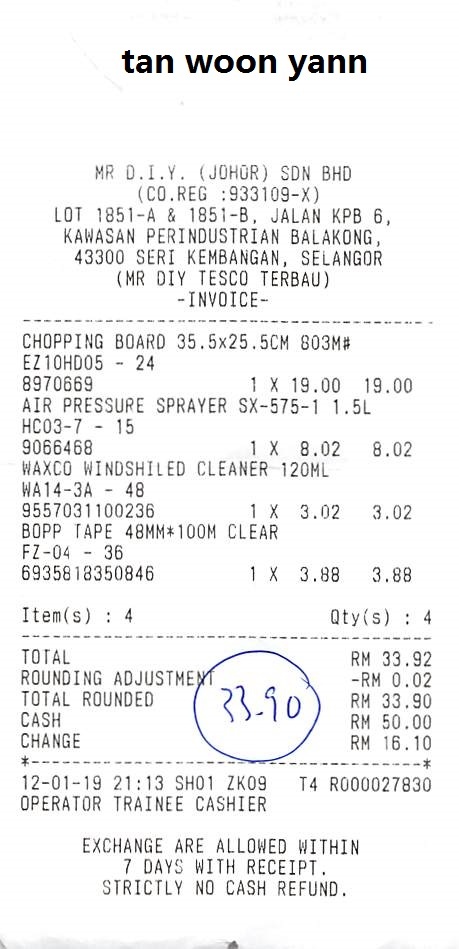
TAN WOON YANN
MR D.I.Y. (JOHOR) SDN BHD
(CO.REG : 933109-X)
LOT 1851-A & 1851-B, JALAN KPB 6,
KAWASAN PERINDUSTRIAN BALAKONG,
43300 SERI KEMBANGAN, SELANGOR
(MR DIY TESCO TERBAU)
-INVOICE-
CHOPPING BOARD 35.5X25.5CM 803M#
EZ10HD05 - 24
8970669
1
X
19.00
19.00
AIR PRESSURE SPRAYER SX-575-1 1.5L
HC03-7 - 15
9066468
1
X
8.02
8.02
WAXCO WINDSHILED CLEANER 120ML
WA14-3A - 48
9557031100236
1
X
3.02
3.02
BOPP TAPE 48MM*100M CLEAR
FZ-04 - 36
6935818350846
1
X
3.88
3.88
ITEM(S) : 4
QTY(S) : 4
TOTAL
RM 33.92
ROUNDING ADJUSTMENT
-RM 0.02
TOTAL ROUNDED
RM 33.90
CASH
RM 50.00
CHANGE
RM 16.10
12-01-19 21:13 SH01 ZK09
T4 R000027830
OPERATOR TRAINEE CASHIER
EXCHANGE ARE ALLOWED WITHIN
7 DAYS WITH RECEIPT.
STRICTLY NO CASH REFUND.